Question: What is the property identification or parcel number listed?
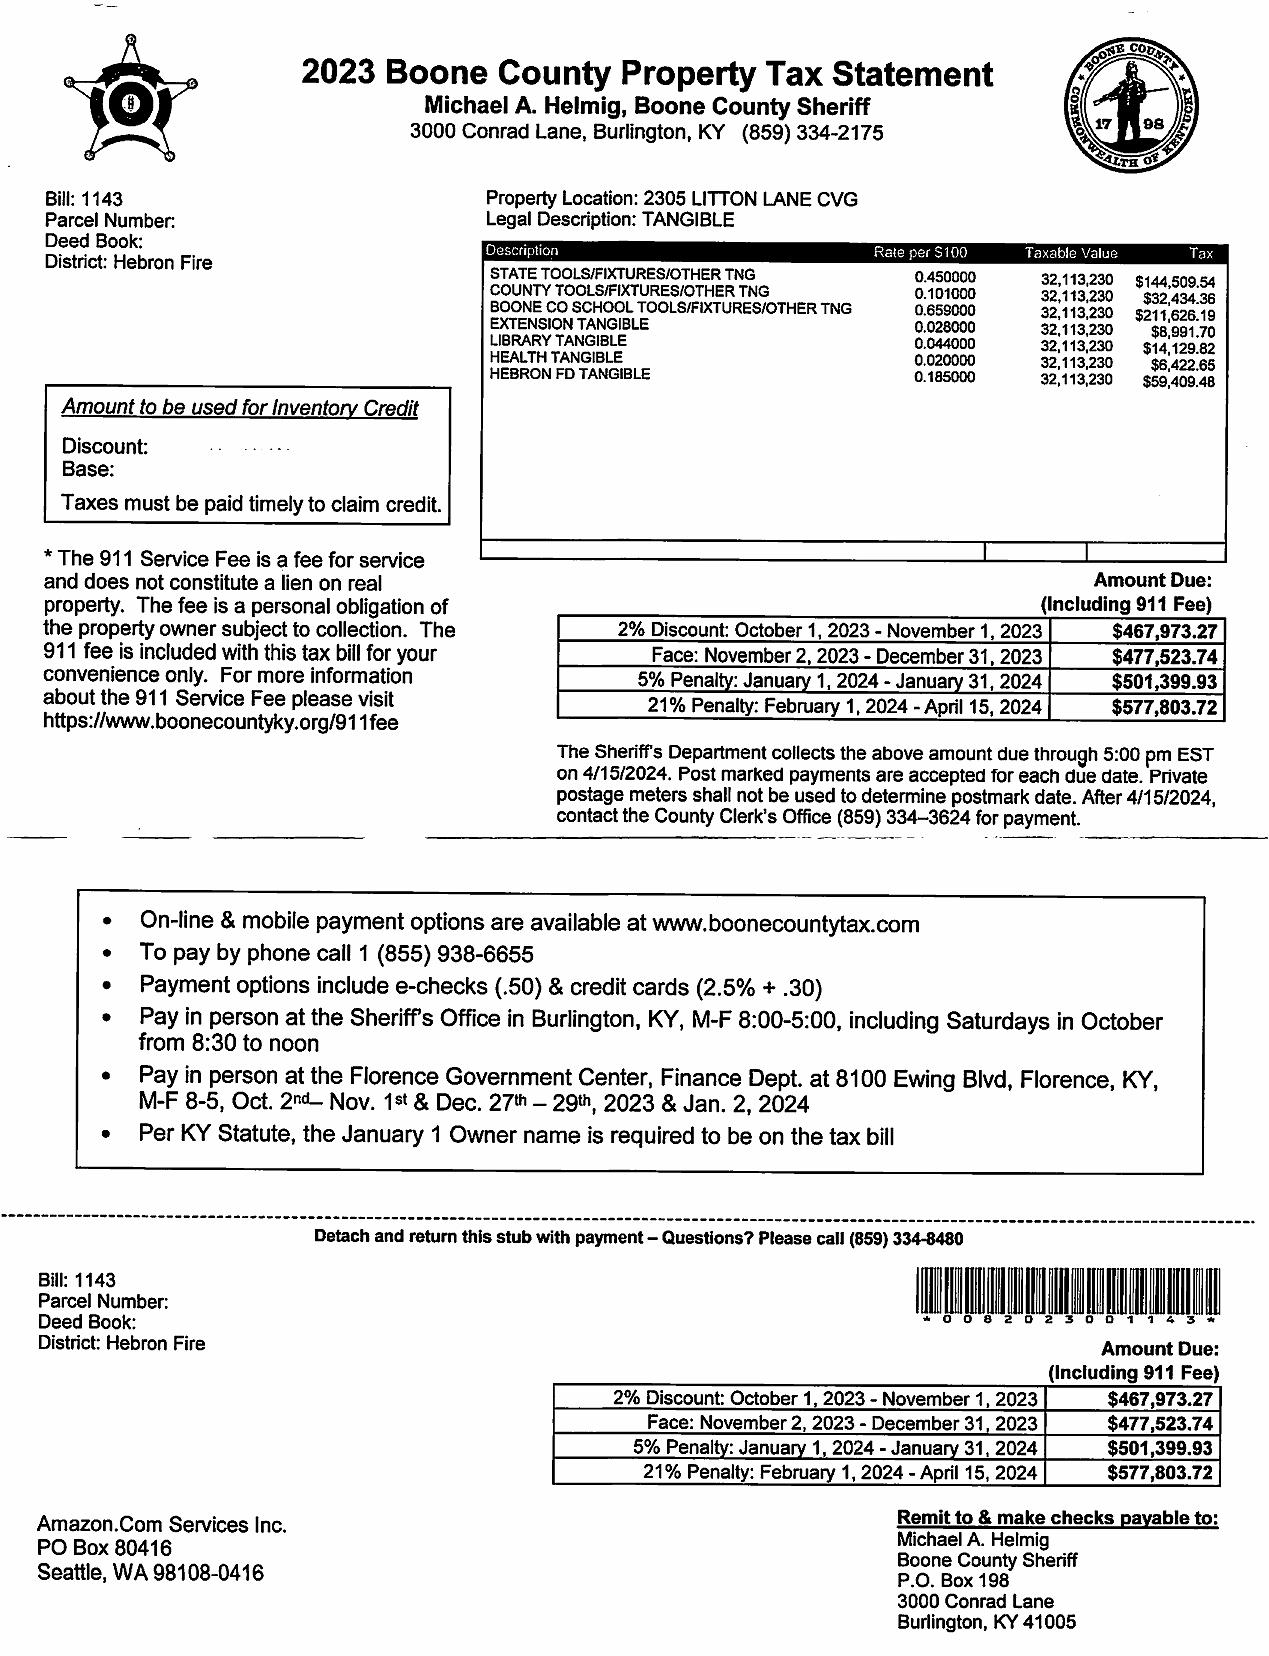
Answer: "1143"